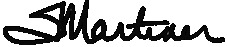
Signature of: susana martinez